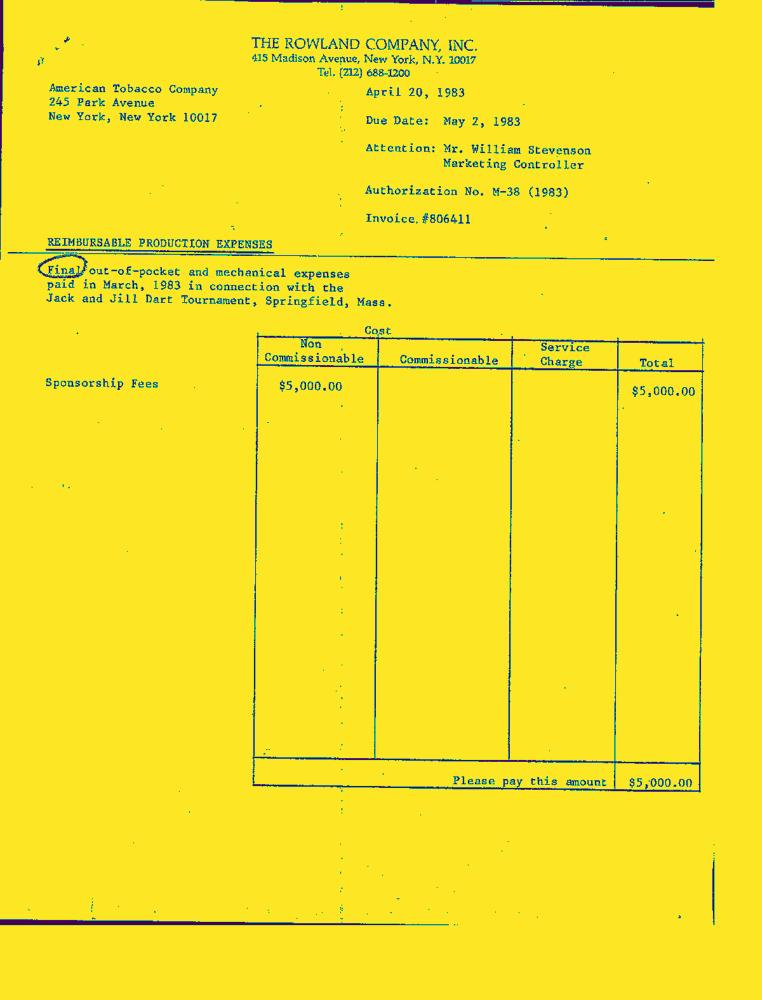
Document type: Invoice-Doc